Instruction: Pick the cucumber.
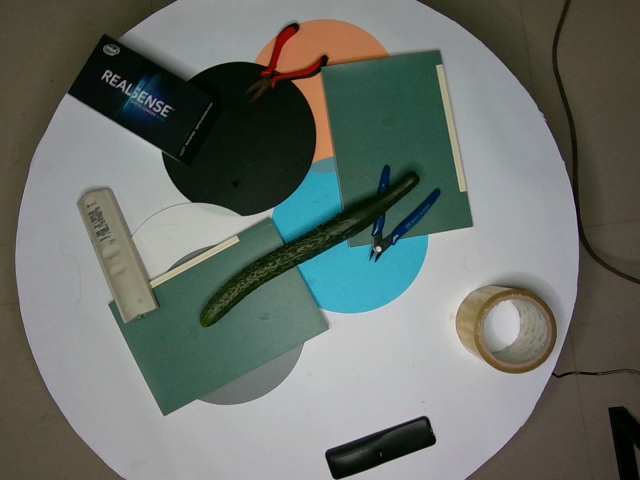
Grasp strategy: vertical